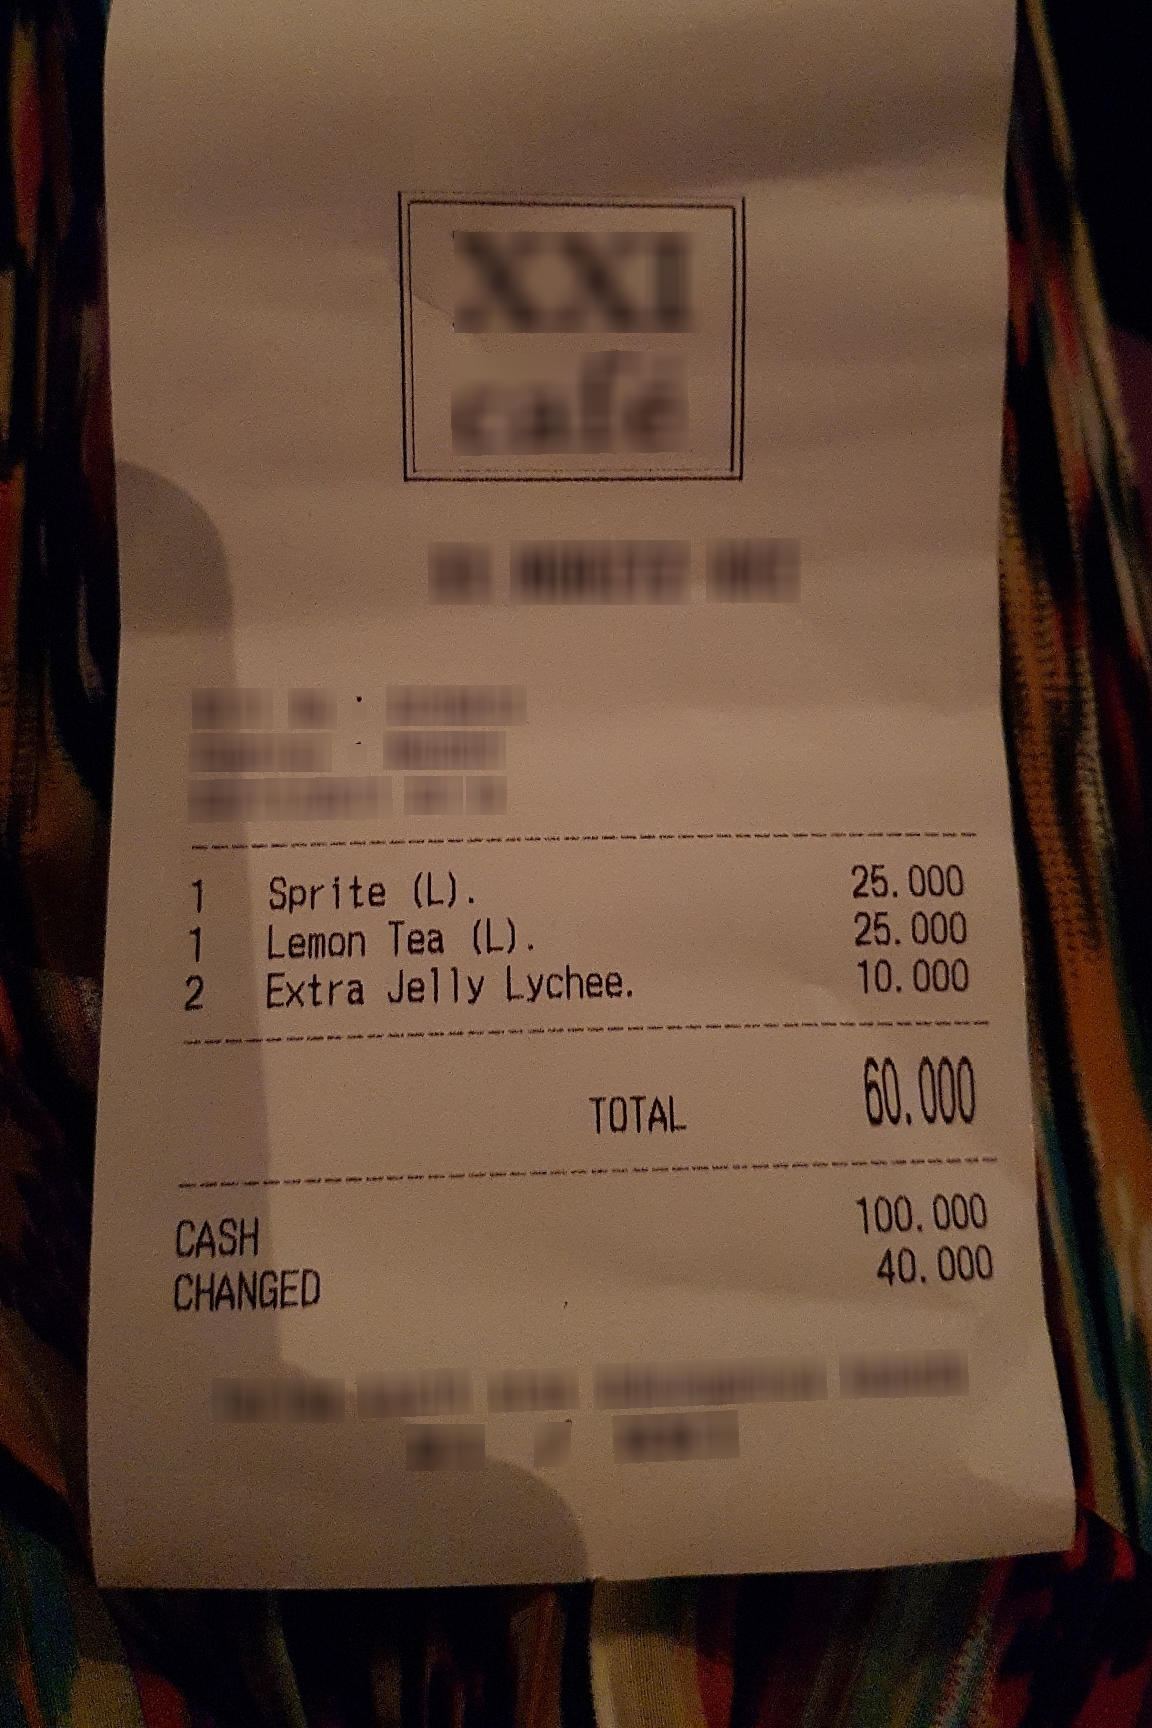
Number of items: 3
Total: 60.000
OCR text regions:
text: 1
text: Sprite
text: (L).
text: 25,000
text: 1
text: Lemon
text: Tea
text: (L).
text: 25.000
text: 2
text: Extra
text: Jelly
text: Lychee.
text: 10,000
text: TOTAL
text: 60.000
text: CASH
text: 100.000
text: CHANGED
text: 40,000